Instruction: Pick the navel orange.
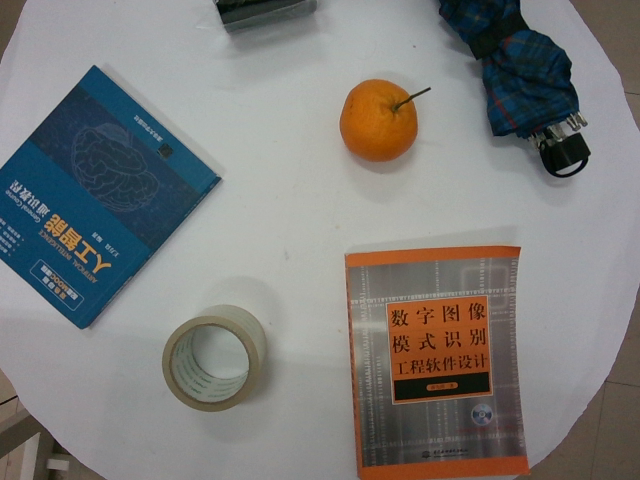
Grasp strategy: vertical